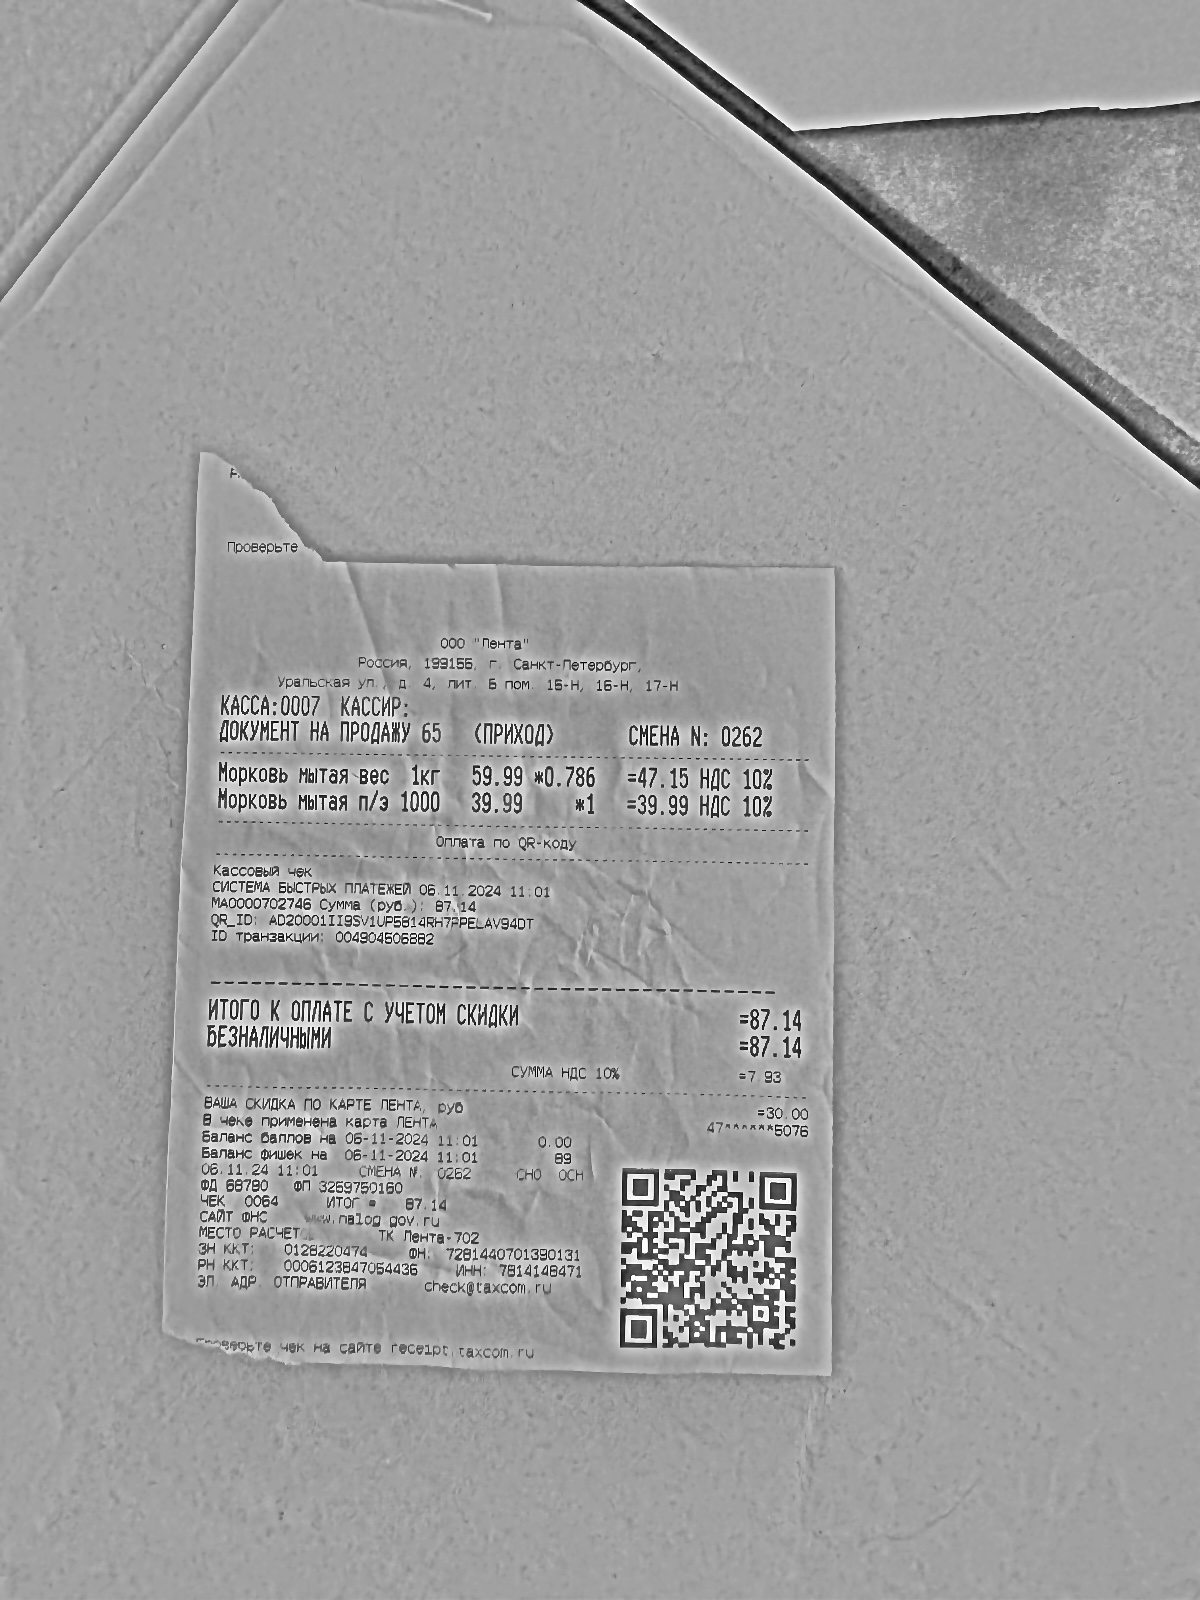
Продавец: ООО "Лента"
ИНН: 7814148471
Дата: 06.11.2024
Товары: Морковь мытая вес 1кг; Морковь мытая п/з 1000
Количество: 0.786; 1.000
Цена: 59.99; 39.99
Сумма: 47.15; 39.99
Итого: 87.14